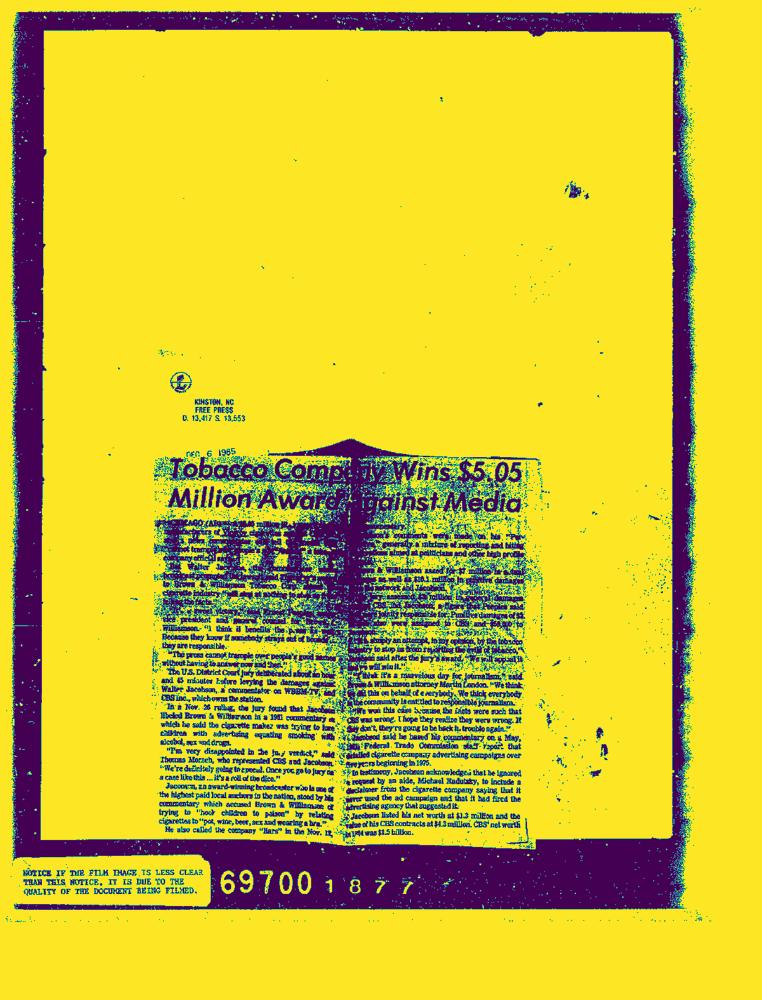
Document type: News-Article